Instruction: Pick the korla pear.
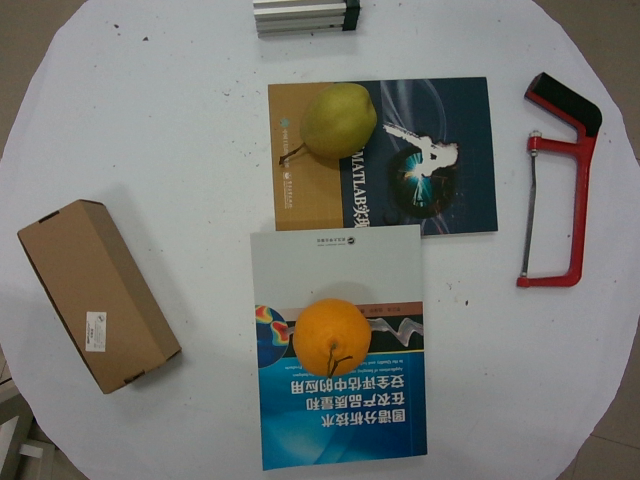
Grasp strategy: vertical